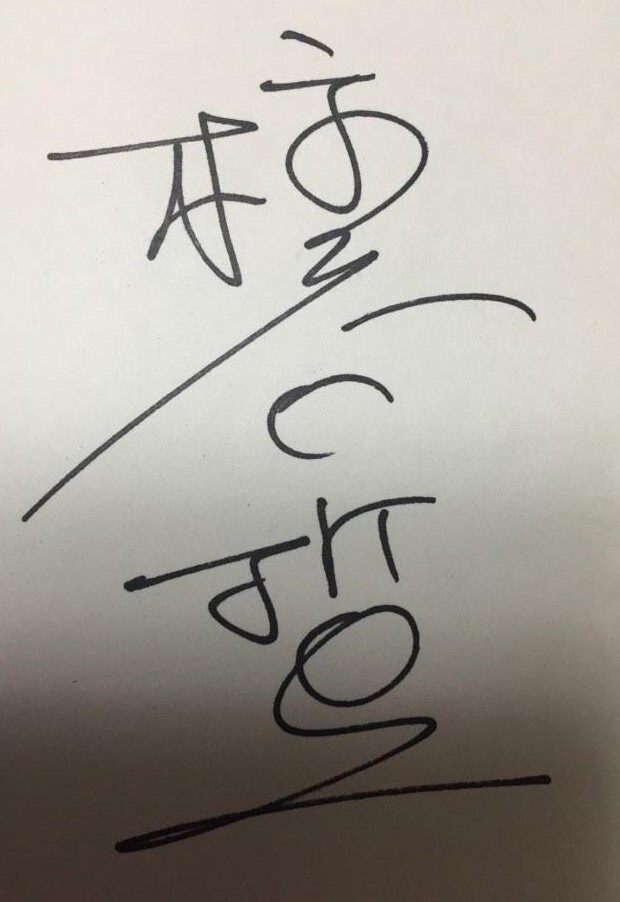
Signature of: tetsuji hashiratani